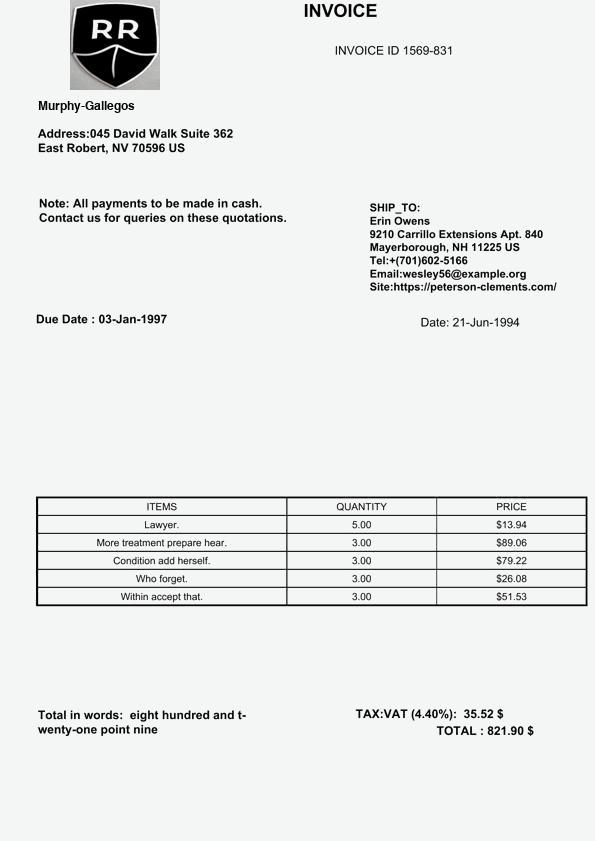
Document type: Invoice